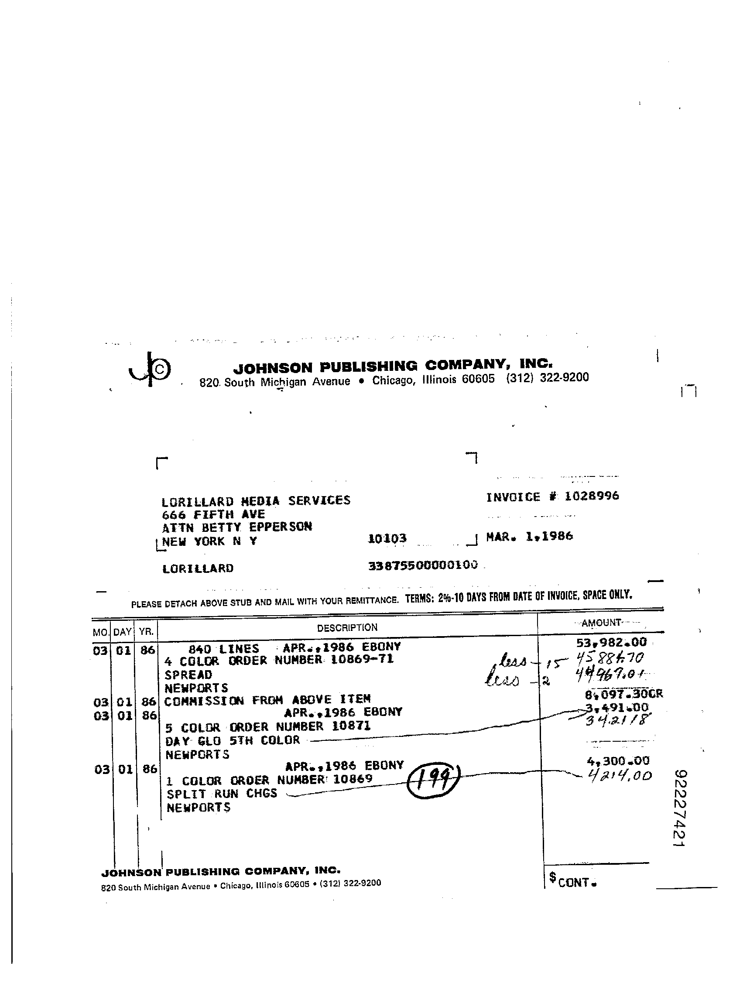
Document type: Invoice